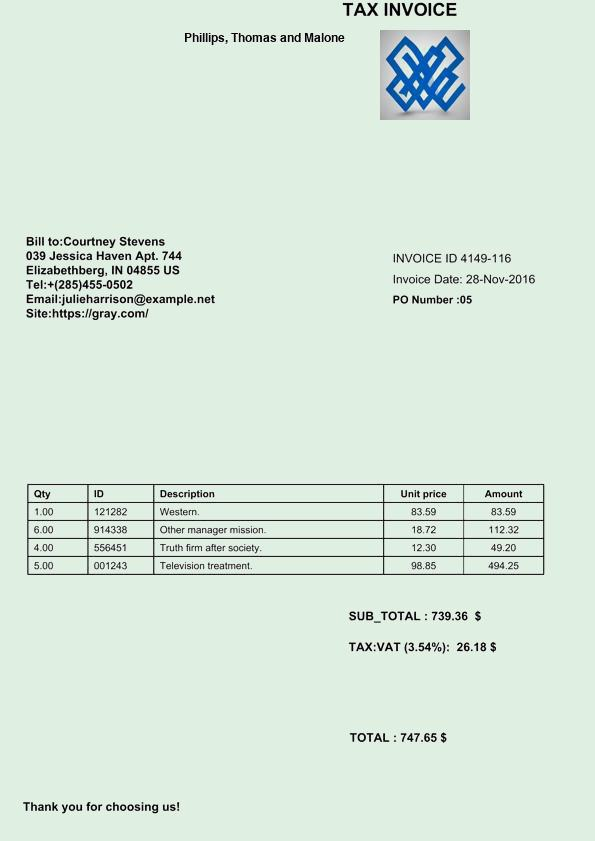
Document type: Invoice